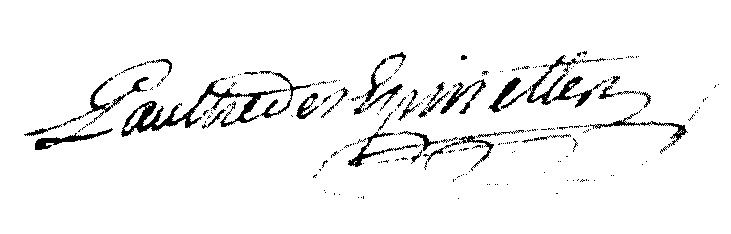
Signature of: louis paultre des épinettes